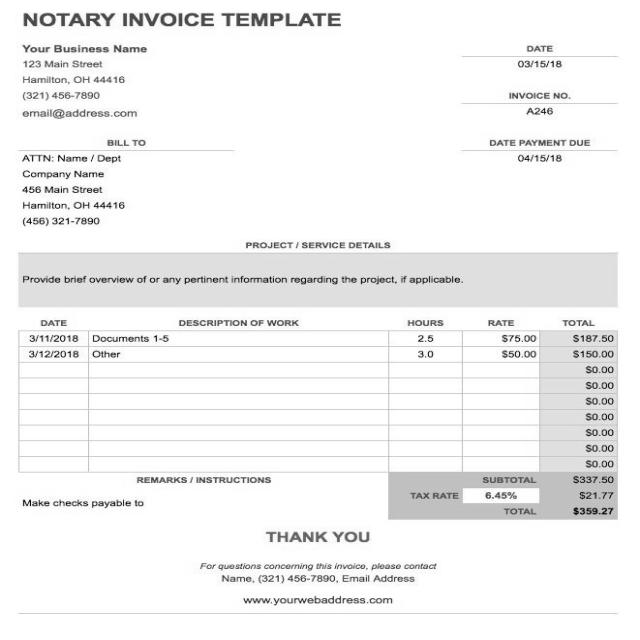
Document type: Invoice